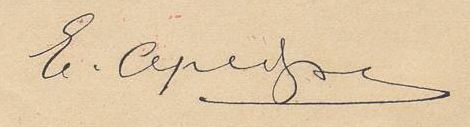
Signature of: evgeniya serebrennikova